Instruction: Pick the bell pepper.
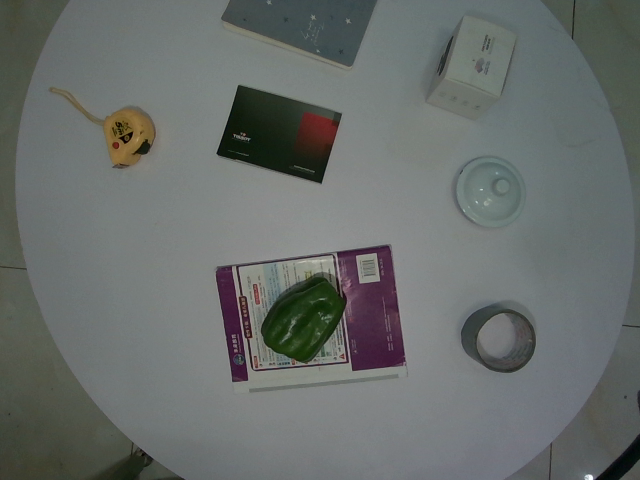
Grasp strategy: vertical